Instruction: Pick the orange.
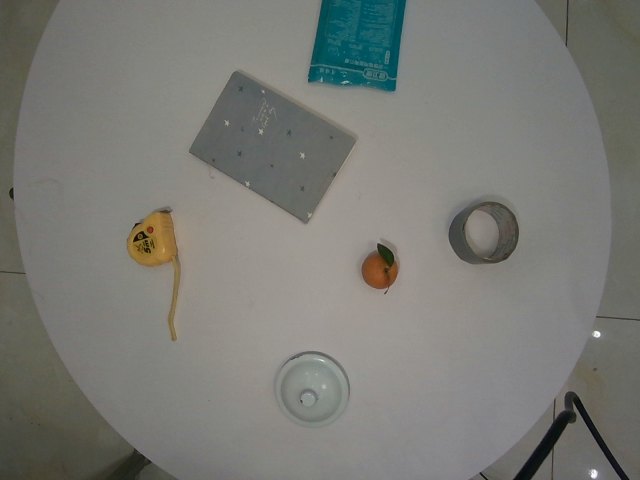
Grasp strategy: vertical